Question: What is the mailing or notice date provided in the document?
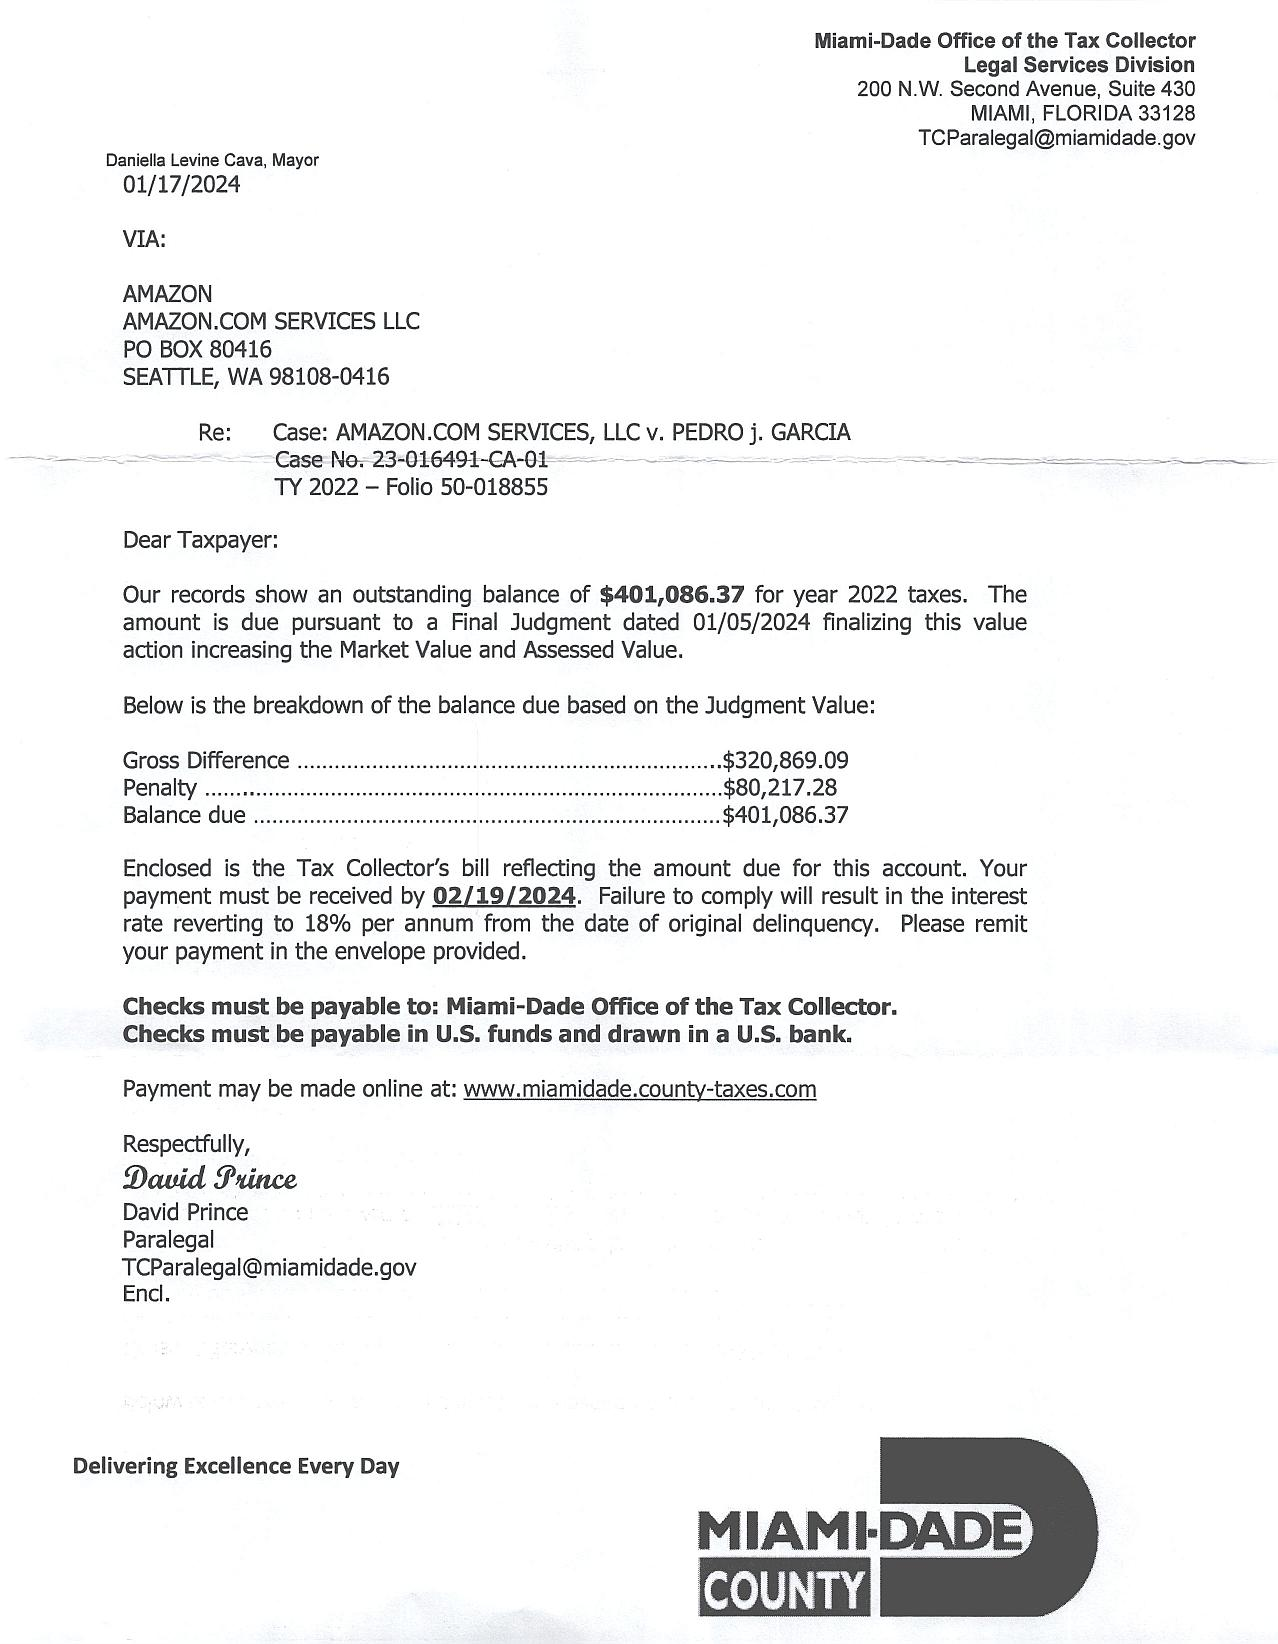
Answer: "1/17/24"